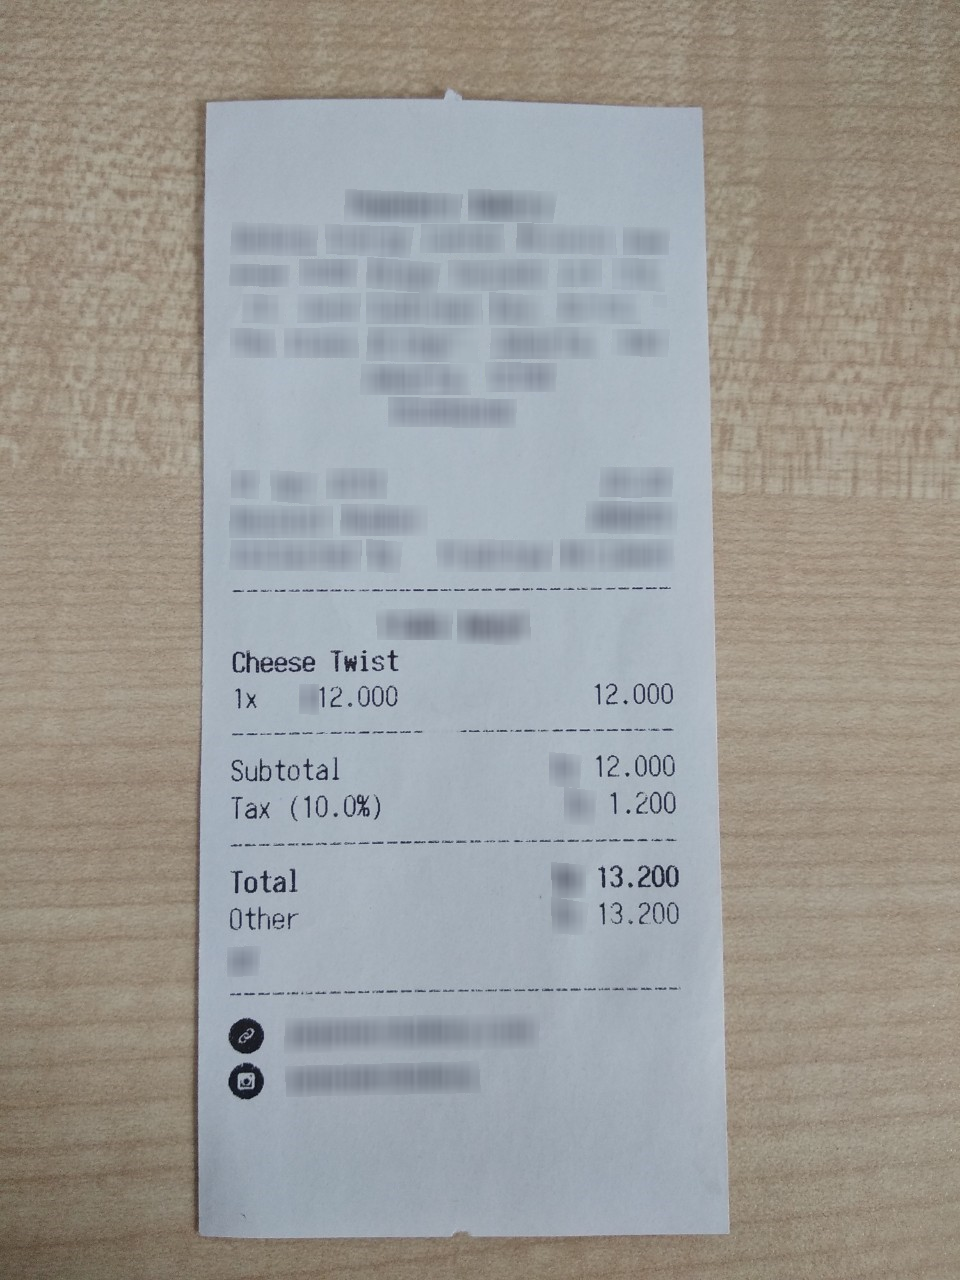
Number of items: 4
Subtotal: 12.000
Tax: 1.200
Total: 13.200
OCR text regions:
text: Subtotal
text: 12.000
text: Tax
text: (10.0%)
text: 1.200
text: Cheese
text: Twist
text: 1x
text: 12.000
text: 12.000
text: Total
text: 13.200
text: Other
text: 13.200